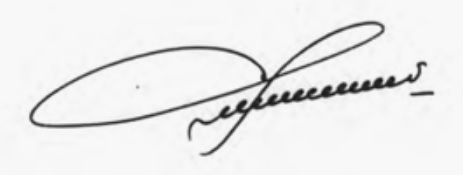
Signature of: q60695264